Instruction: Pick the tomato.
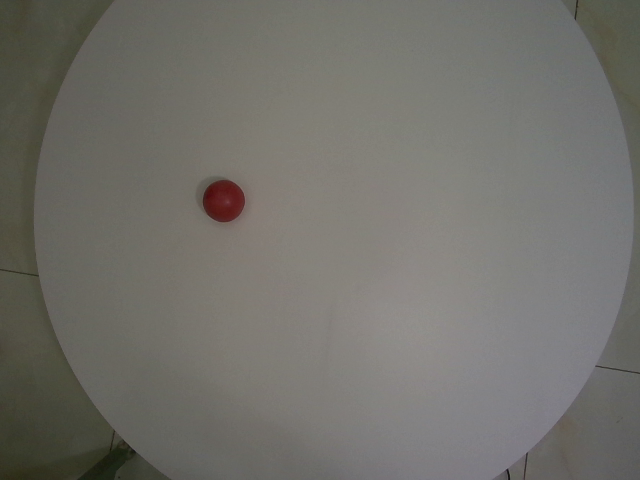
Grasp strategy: vertical